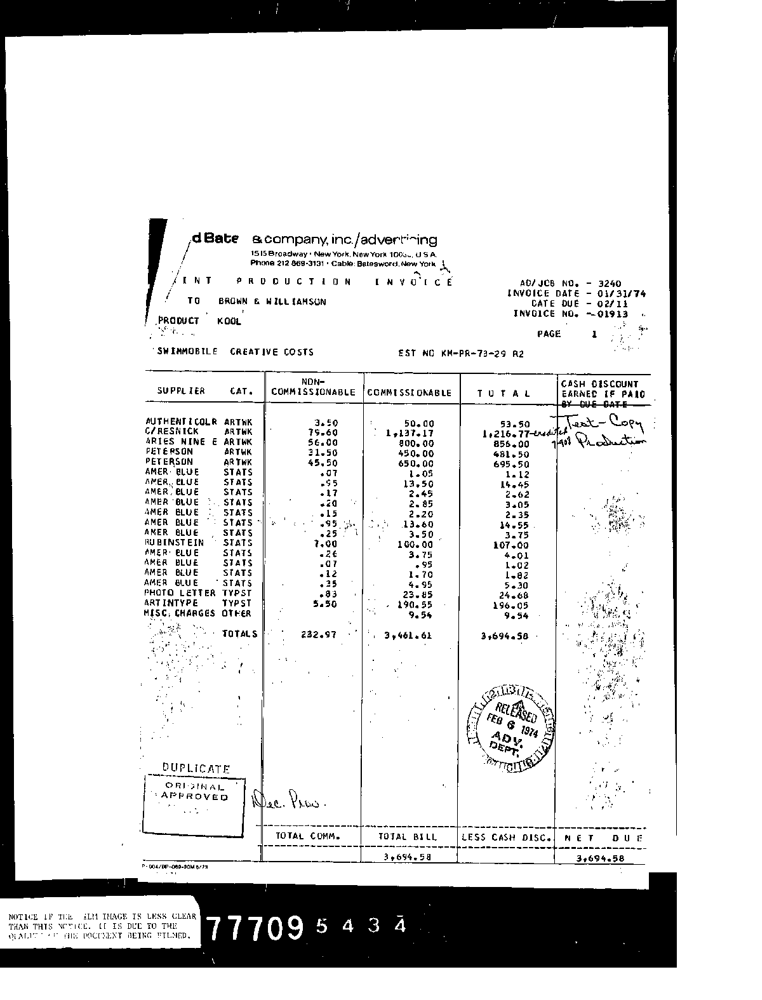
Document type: Invoice